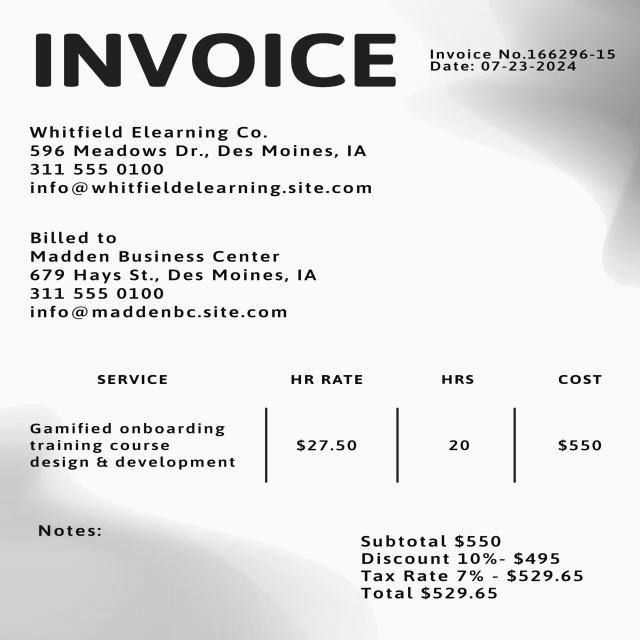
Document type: Invoice